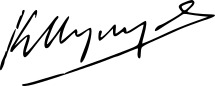
Signature of: konstantinos karamanlis